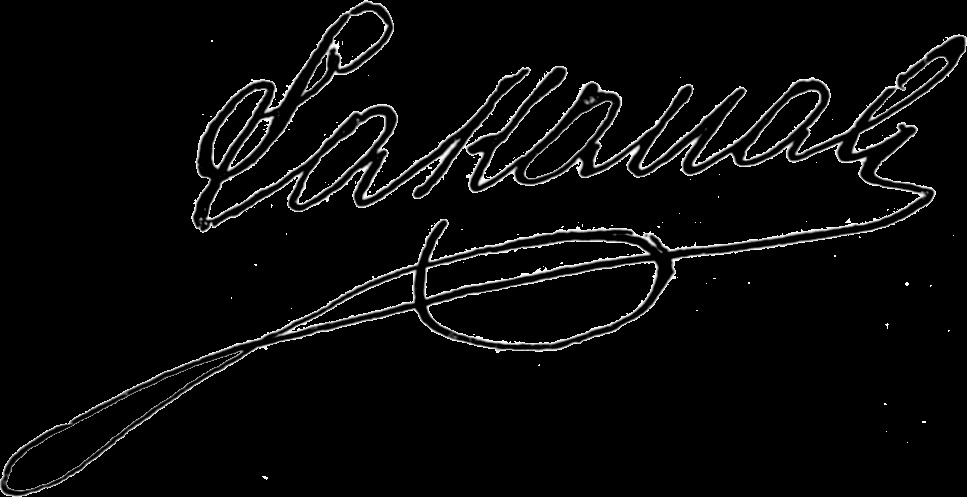
Signature of: joseph lakanal